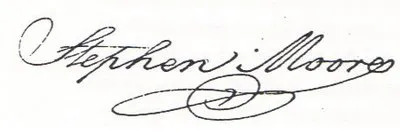
Signature of: stephen moore